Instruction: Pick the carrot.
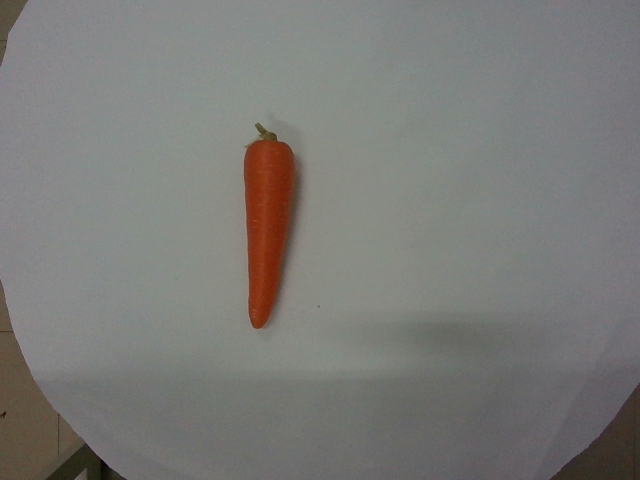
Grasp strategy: vertical